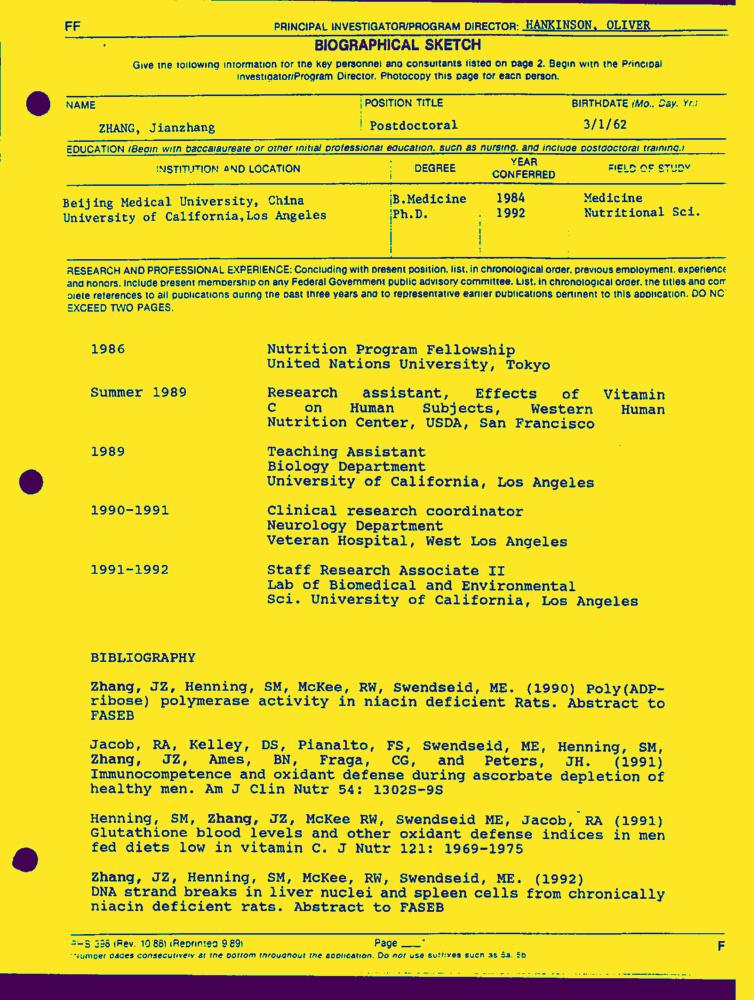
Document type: Resume-Doc